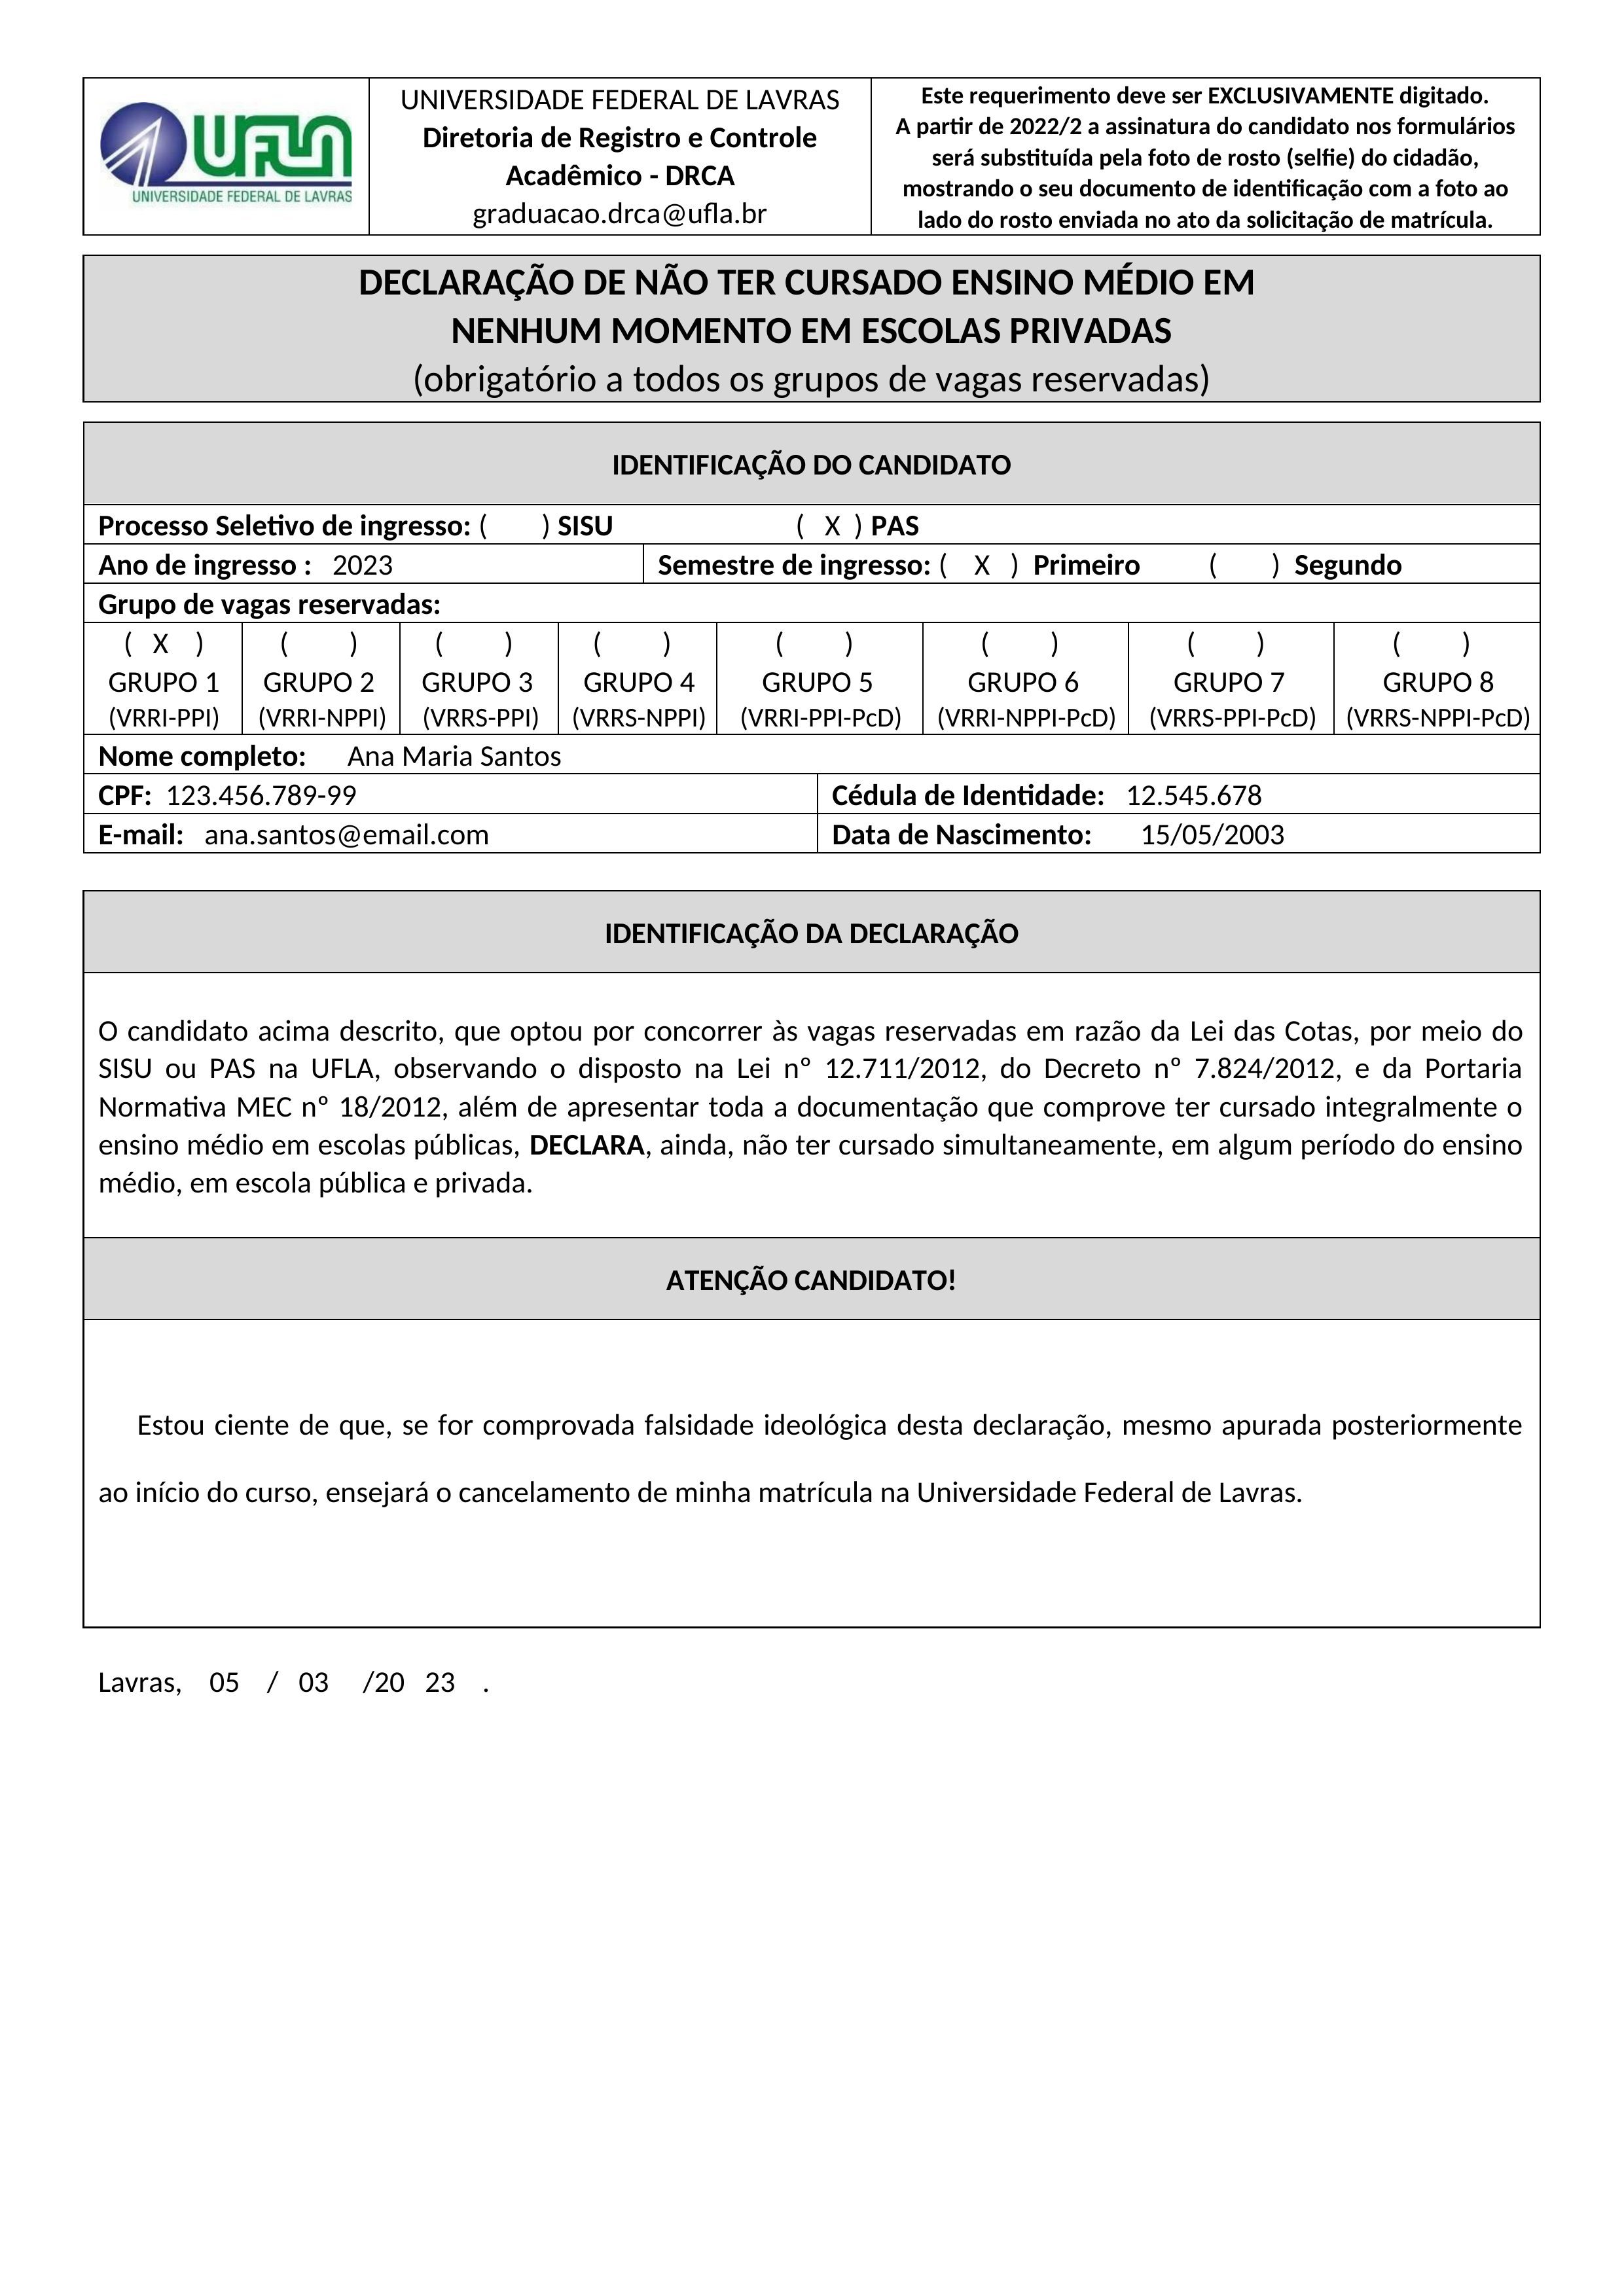
Este requerimento deve ser EXCLUSIVAMENTE digitado. A partir de 2022/2 a assinatura do candidato nos formulários será substituída pela foto de rosto (selfie) do cidadão, mostrando o seu documento de identificação com a foto ao lado do rosto enviada no ato da solicitação de matrícula.
UNIVERSIDADE FEDERAL DE LAVRAS
UFLA
Diretoria de Registro e Controle Acadêmico - DRCA
UNIVERSIDADE FEDERAL DE LAVRAS
graduacao.drca@ufla.br
DECLARAÇÃO DE NÃO TER CURSADO ENSINO MÉDIO EM NENHUM MOMENTO EM ESCOLAS PRIVADAS
(obrigatório a todos os grupos de vagas reservadas)
IDENTIFICAÇÃO DO CANDIDATO
Processo Seletivo de ingresso:
() SISU
PAS
(X)
Ano de ingresso :
2023
Semestre de ingresso:
() Segundo
Primeiro
(X)
Grupo de vagas reservadas:
() GRUPO 2 (VRRI-NPPI)
() GRUPO 3 (VRRS-PPI)
() GRUPO 4 (VRRS-NPPI)
() GRUPO 5 (VRRI-PPI-PcD)
() GRUPO 6 (VRRI-NPPI-PcD)
() GRUPO 7 (VRRS-PPI-PcD)
() GRUPO 8 (VRRS-NPPI-PcD)
GRUPO 1 (VRRI-PPI)
(X)
Nome completo:
Ana Maria Santos
Cédula de Identidade:
12.545.678
CPF:
123.456.789-99
E-mail:
ana.santos@email.com
Data de Nascimento:
15/05/2003
IDENTIFICAÇÃO DA DECLARAÇÃO
O candidato acima descrito, que optou por concorrer às vagas reservadas em razão da Lei das Cotas, por meio do SISU ou PAS na UFLA, observando o disposto na Lei nº 12.711/2012, do Decreto nº 7.824/2012, e da Portaria Normativa MEC nº 18/2012, além de apresentar toda a documentação que comprove ter cursado integralmente o ensino médio em escolas públicas, DECLARA, ainda, não ter cursado simultaneamente, em algum período do ensino médio, em escola pública e privada.
ATENÇÃO CANDIDATO!
Estou ciente de que, se for comprovada falsidade ideológica desta declaração, mesmo apurada posteriormente ao início do curso, ensejará o cancelamento de minha matrícula na Universidade Federal de Lavras.
Lavras, 05/03/2023.